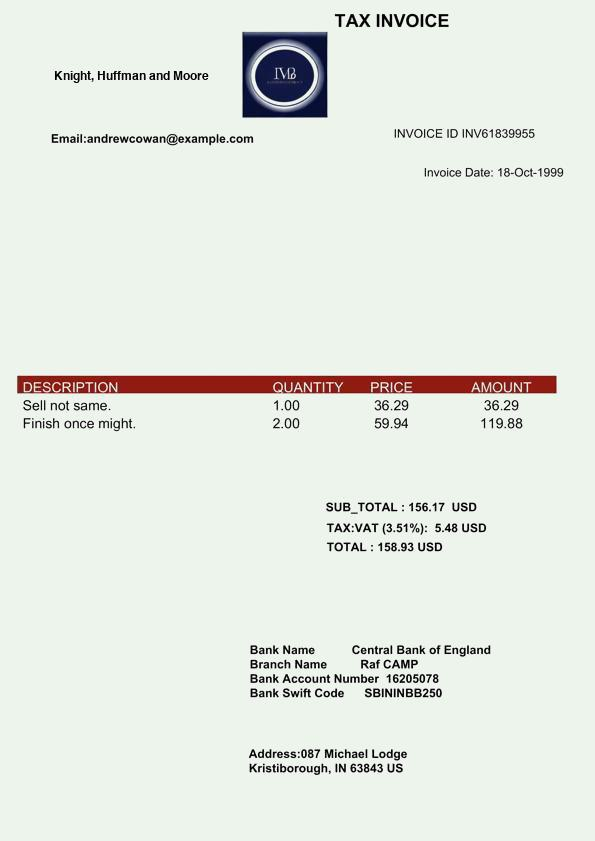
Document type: Invoice